Question: What is the name of the tenant mentioned in the document?
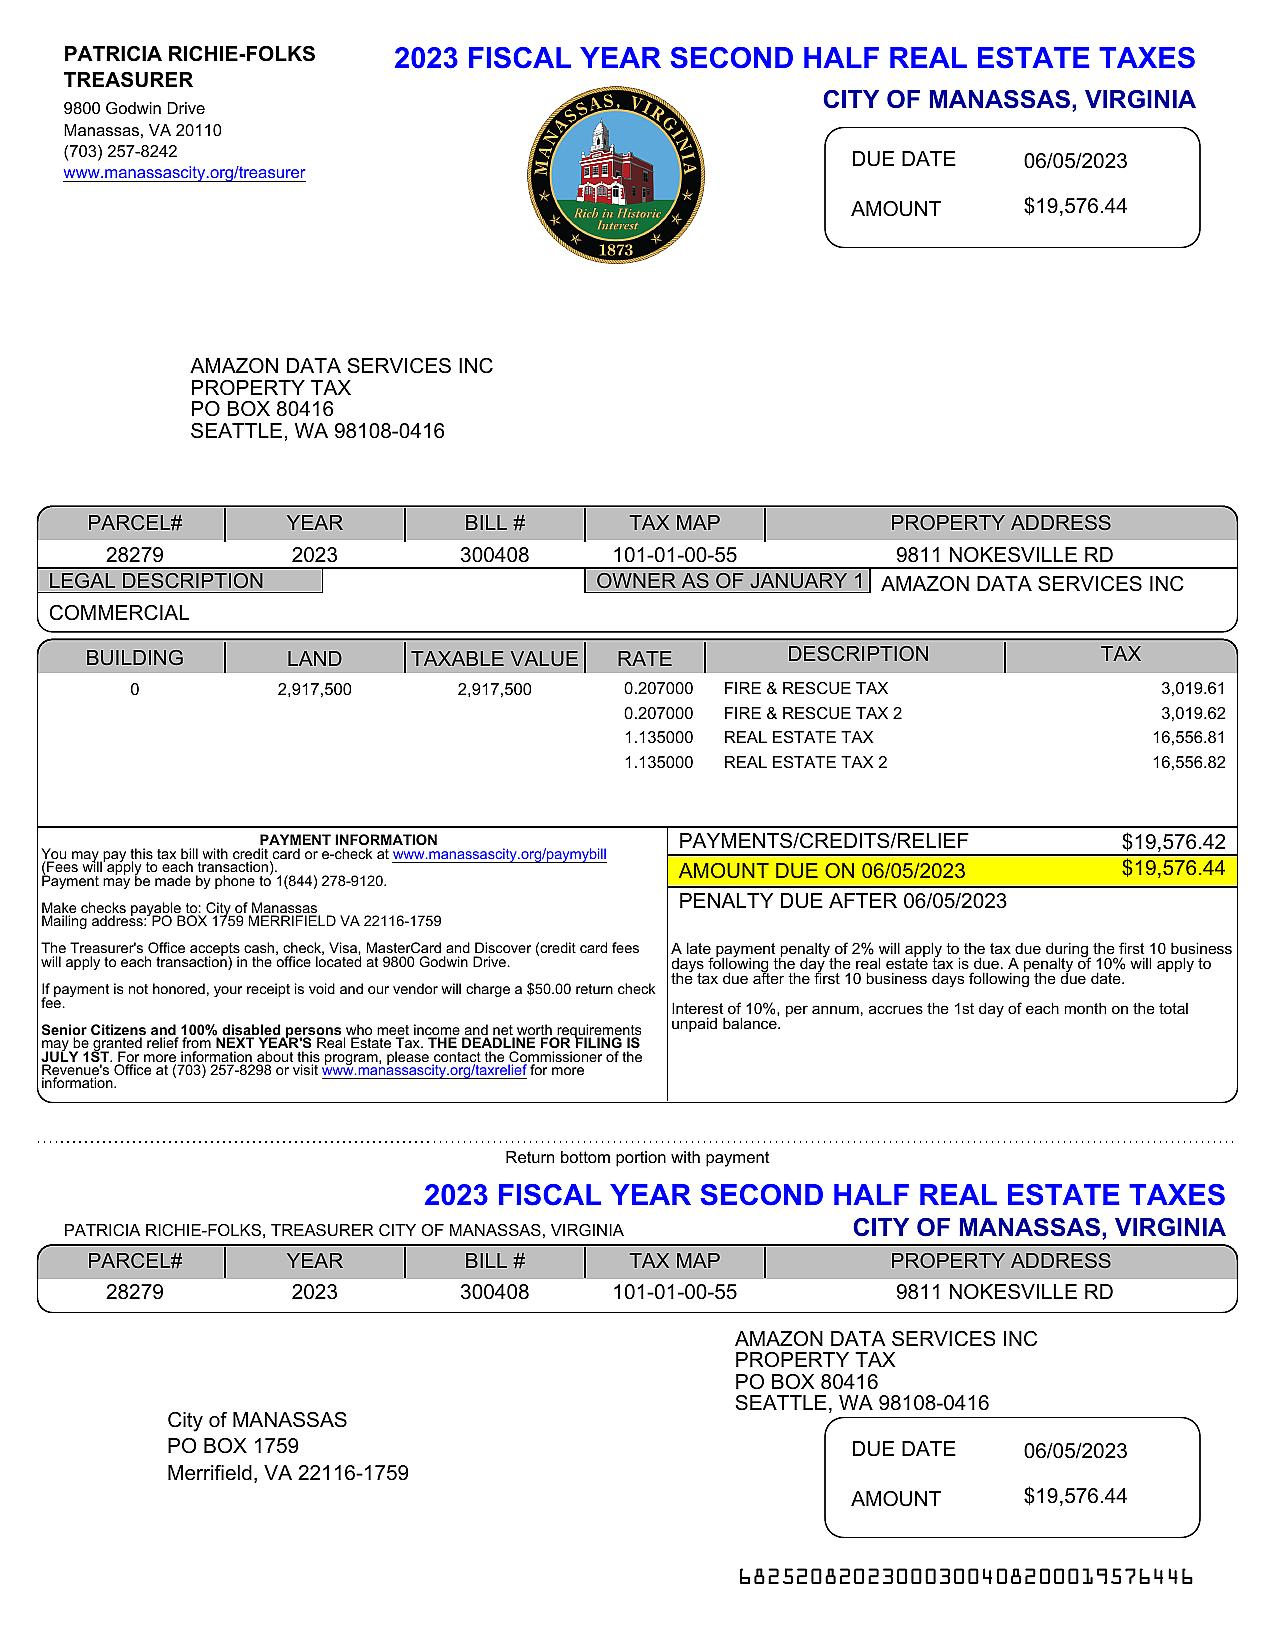
Answer: "AMAZON DATA SERVICES INC"